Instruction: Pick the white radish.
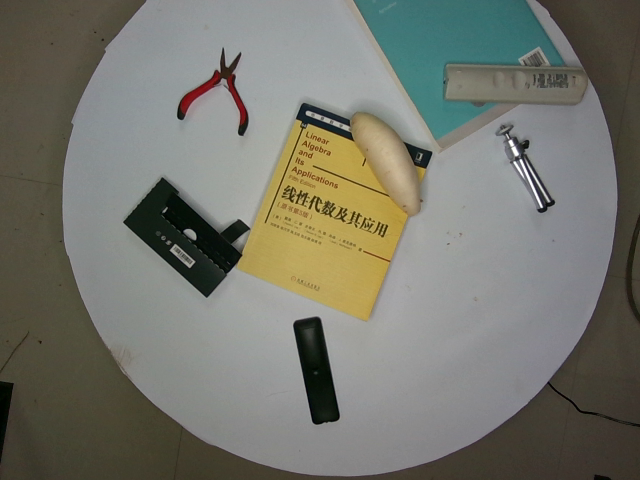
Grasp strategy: vertical